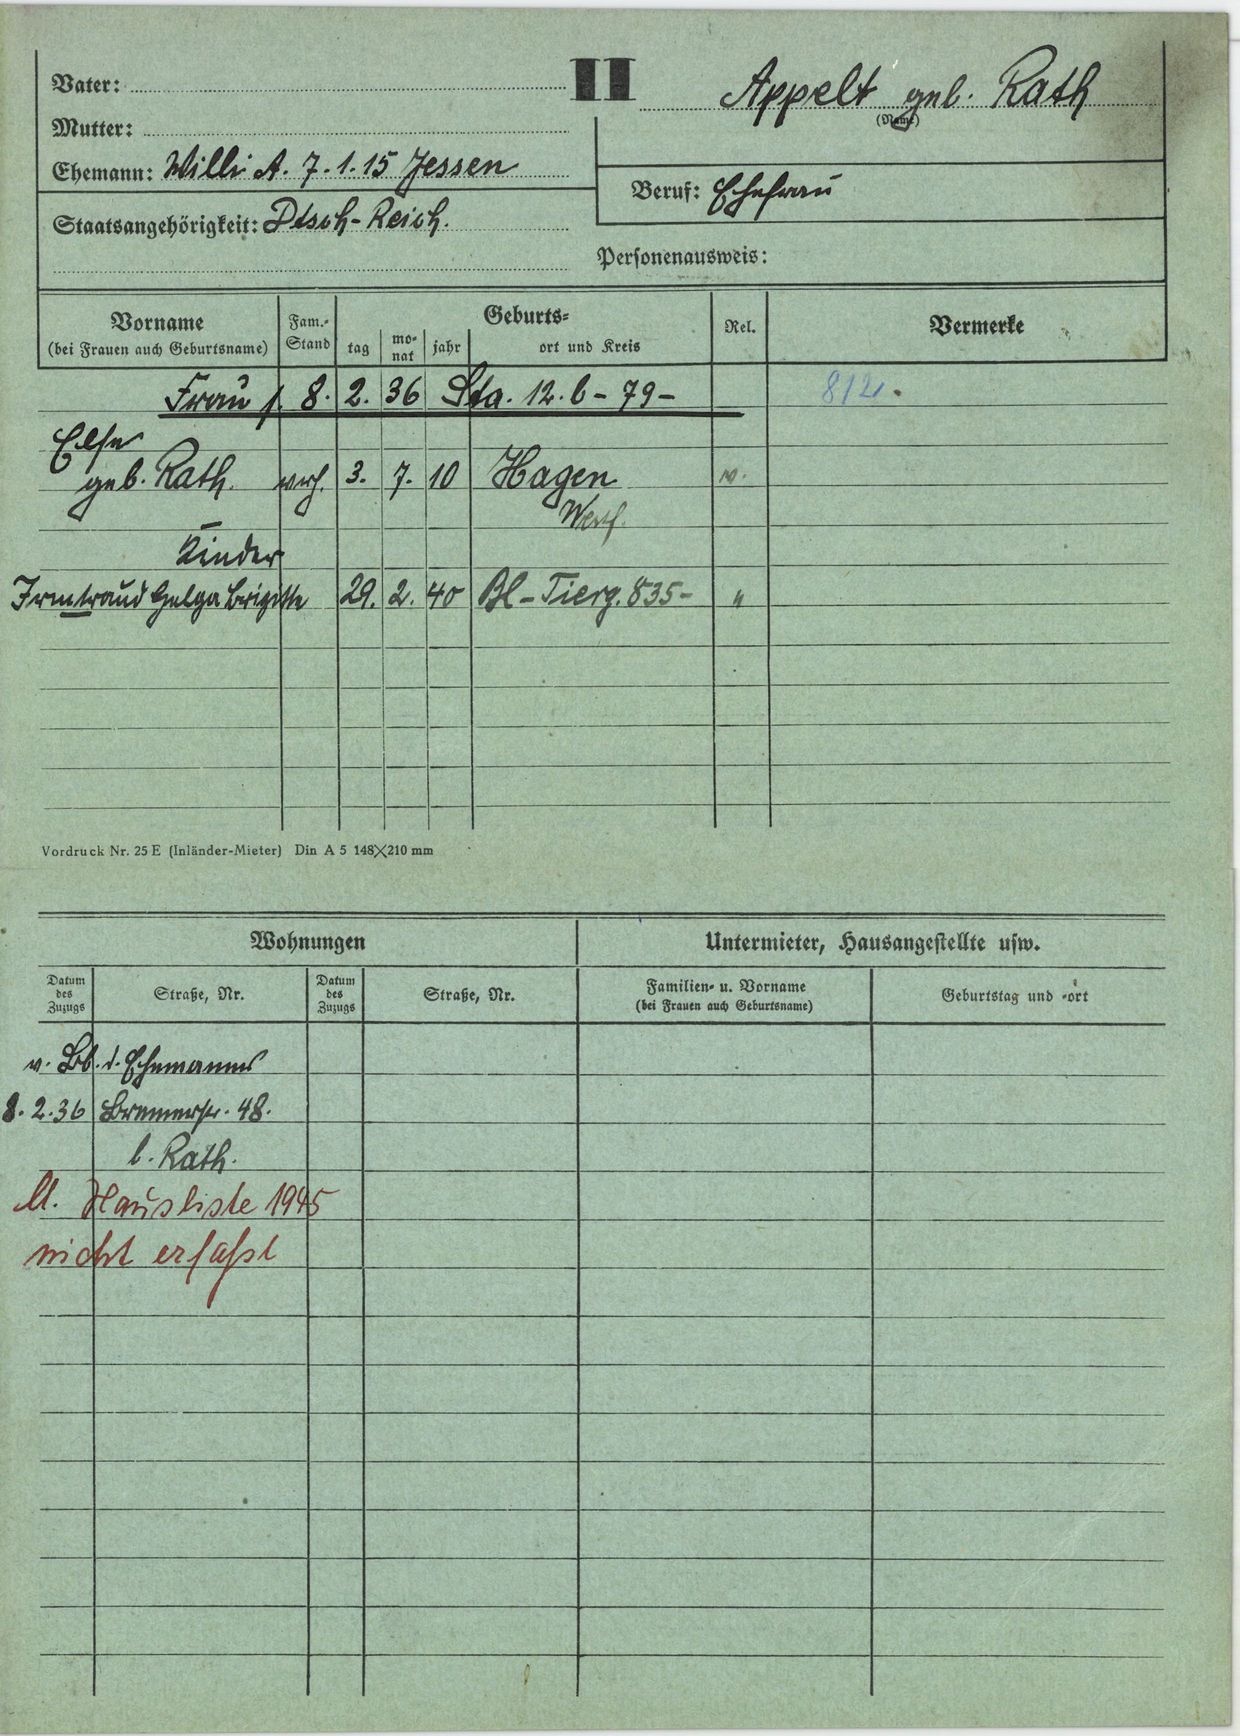
Appelt geb. Rath